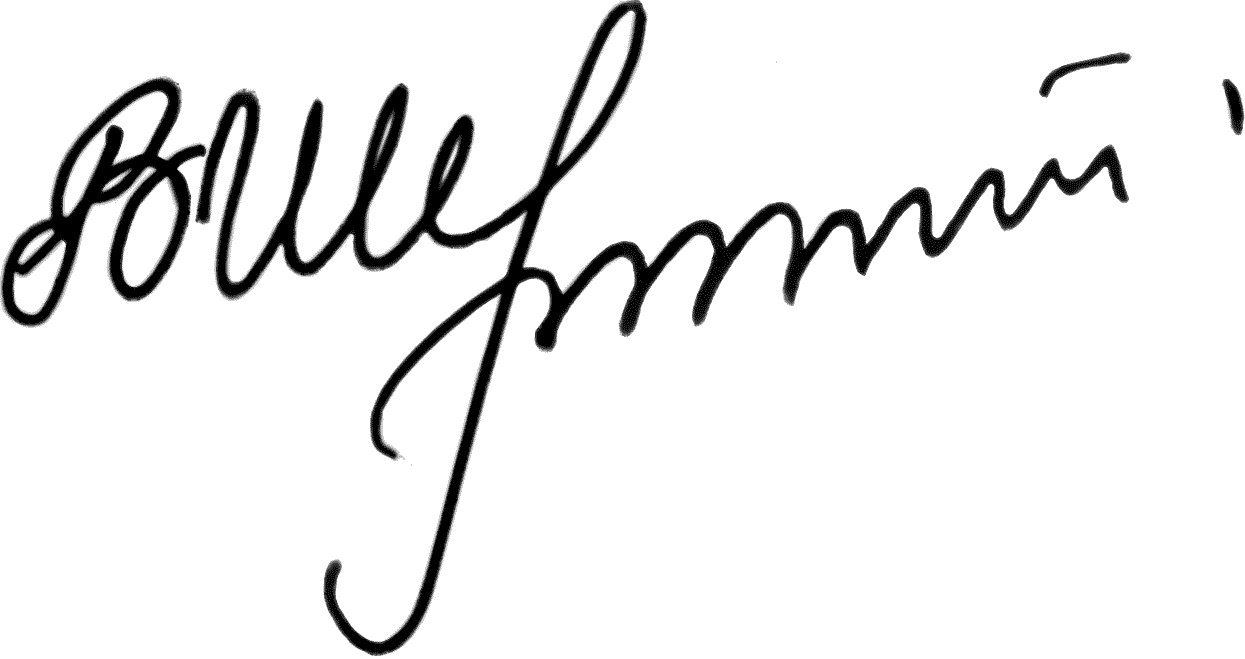
Signature of: valentyna shevchenko